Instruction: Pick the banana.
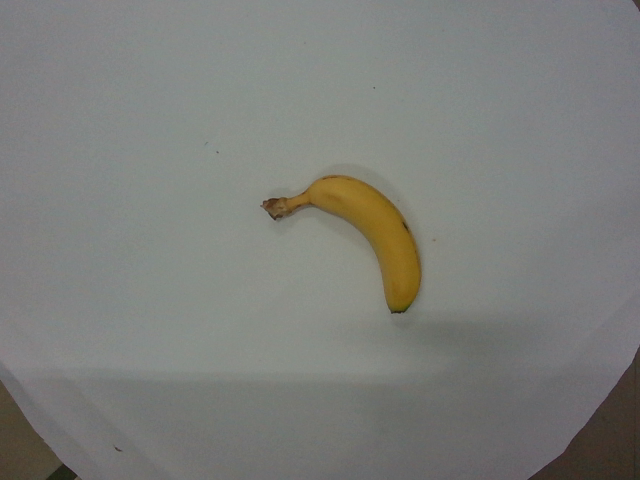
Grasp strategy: vertical